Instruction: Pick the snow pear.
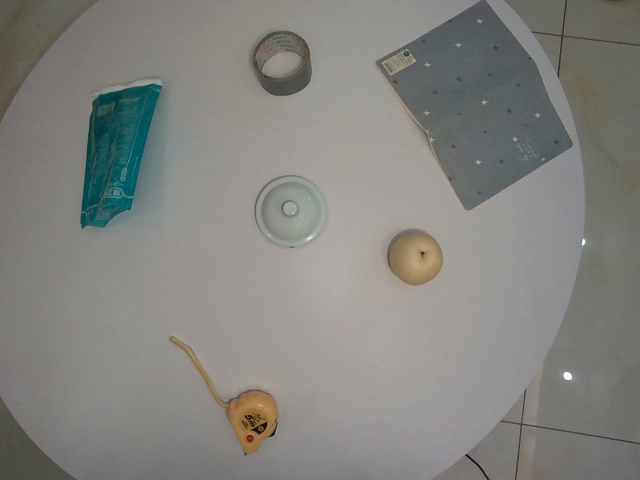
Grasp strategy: vertical